Question: What is the main concern?
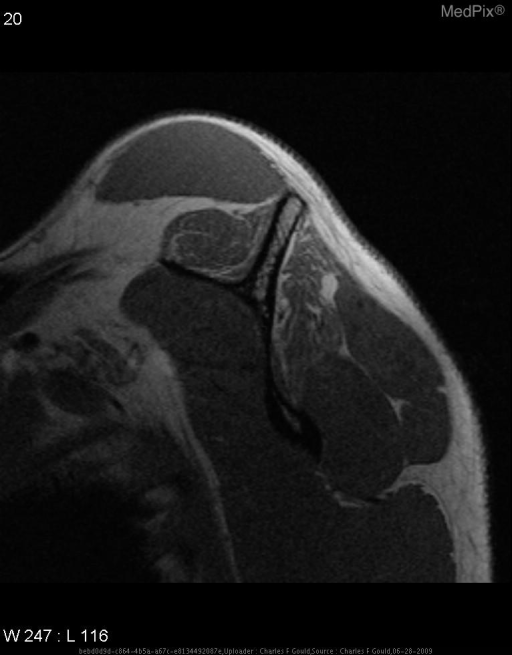
Answer: The findings suggest •  On T1 weighted imaging, moderate muscular body atrophy and fatty replacement within a single or multiple rotator cuff or shoulder muscles.  •  Abnormal increased increased T2 or STIR signal will also be seen in these affected muscles.. Atrophy and fatty replacement involving the supraspinatous and infraspinatous muscles.. The patient might have a history of 33 y.o. man with right shoulder pain and decreased range of motion.  No history of trauma or overuse..